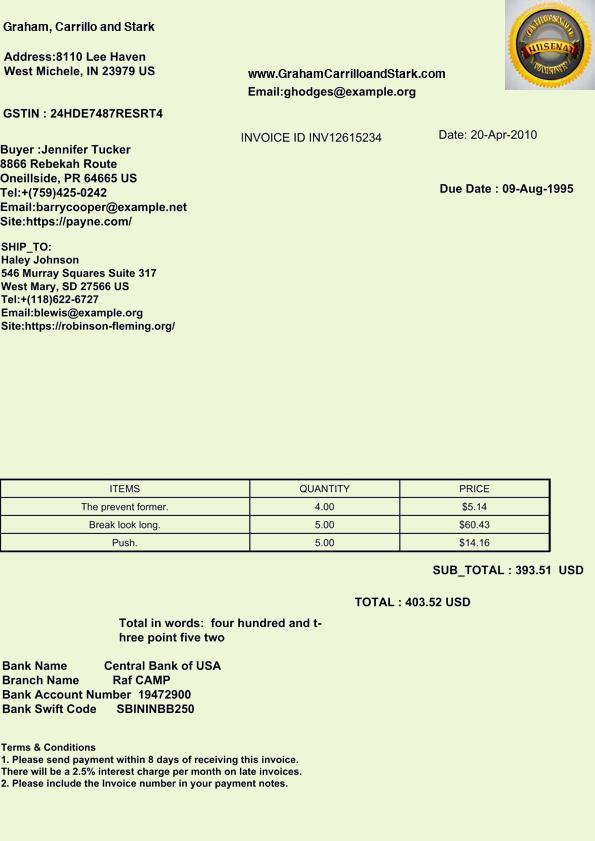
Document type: Invoice